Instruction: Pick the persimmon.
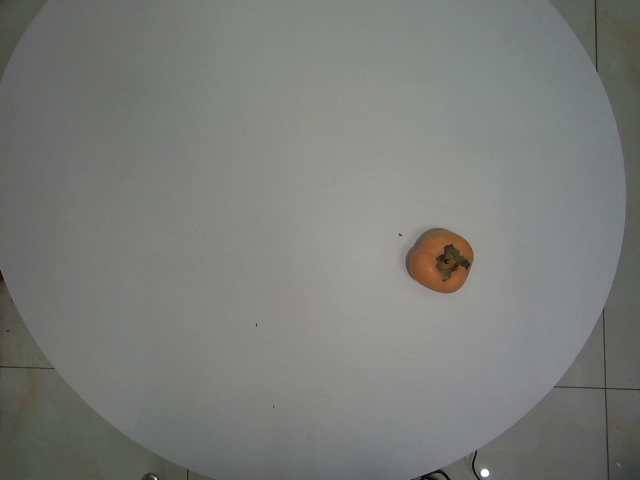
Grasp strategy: vertical